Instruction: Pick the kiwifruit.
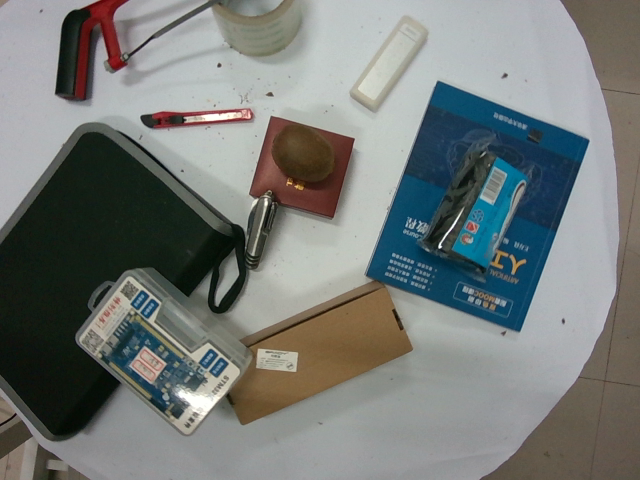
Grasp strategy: vertical